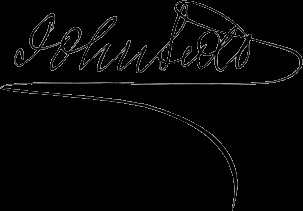
Signature of: john scott